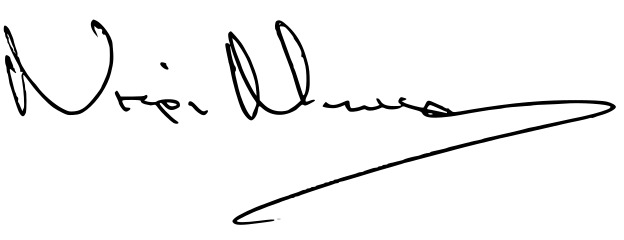
Signature of: dora bakoyannis